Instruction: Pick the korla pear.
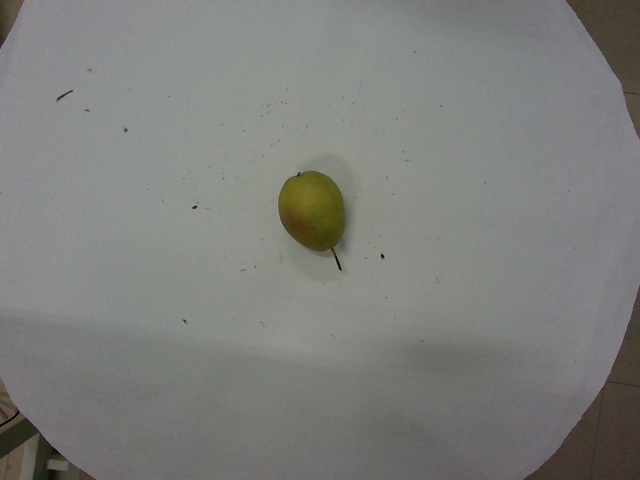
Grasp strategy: vertical